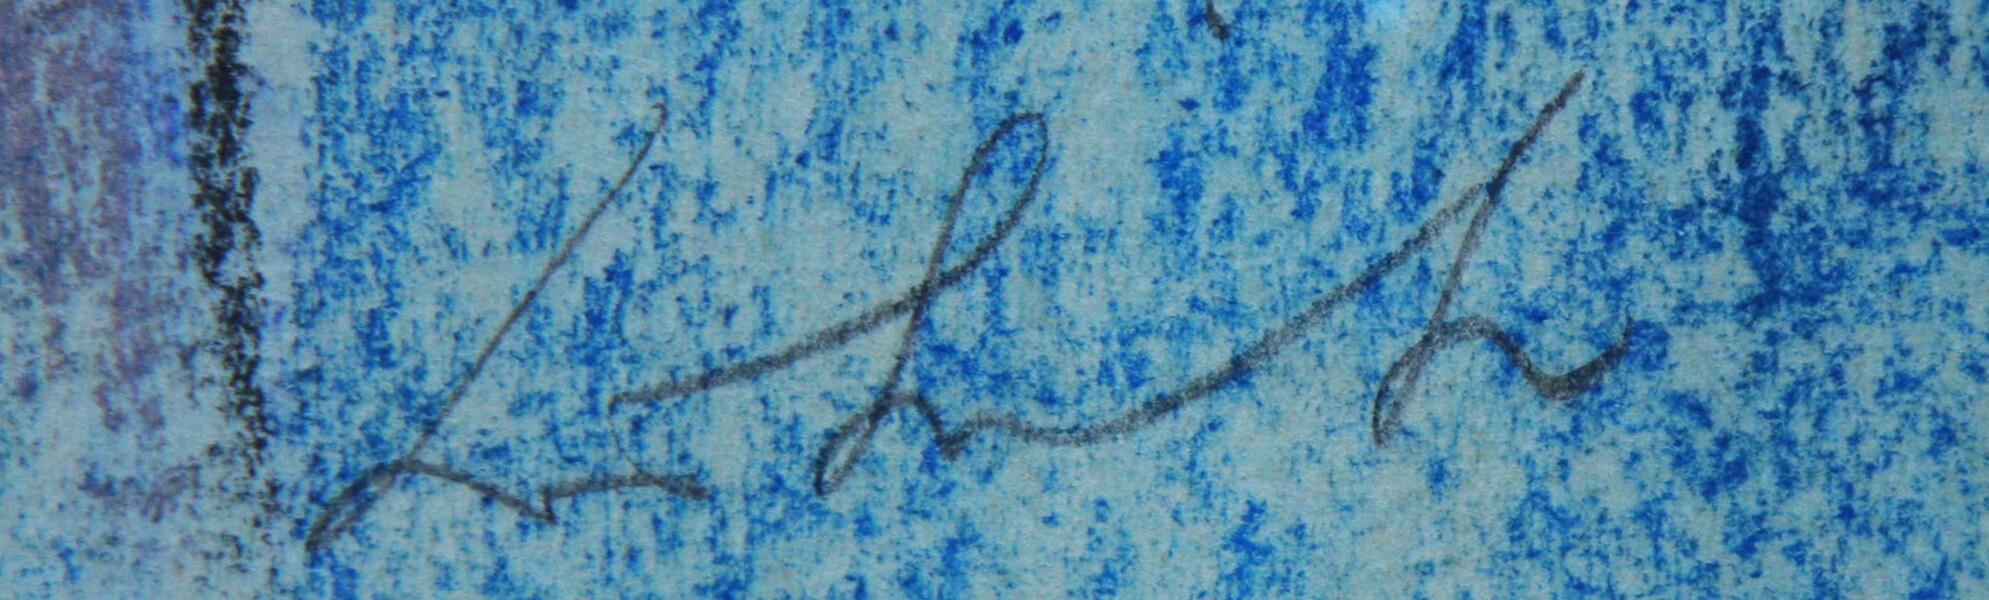
Signature of: oldřich laštůvka